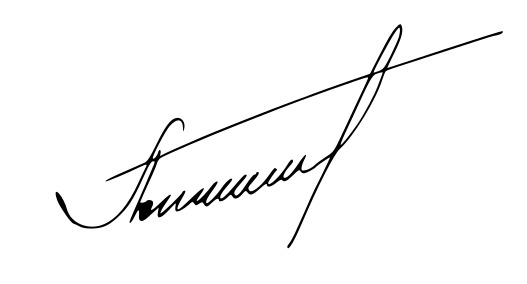
Signature of: georgy poltavchenko